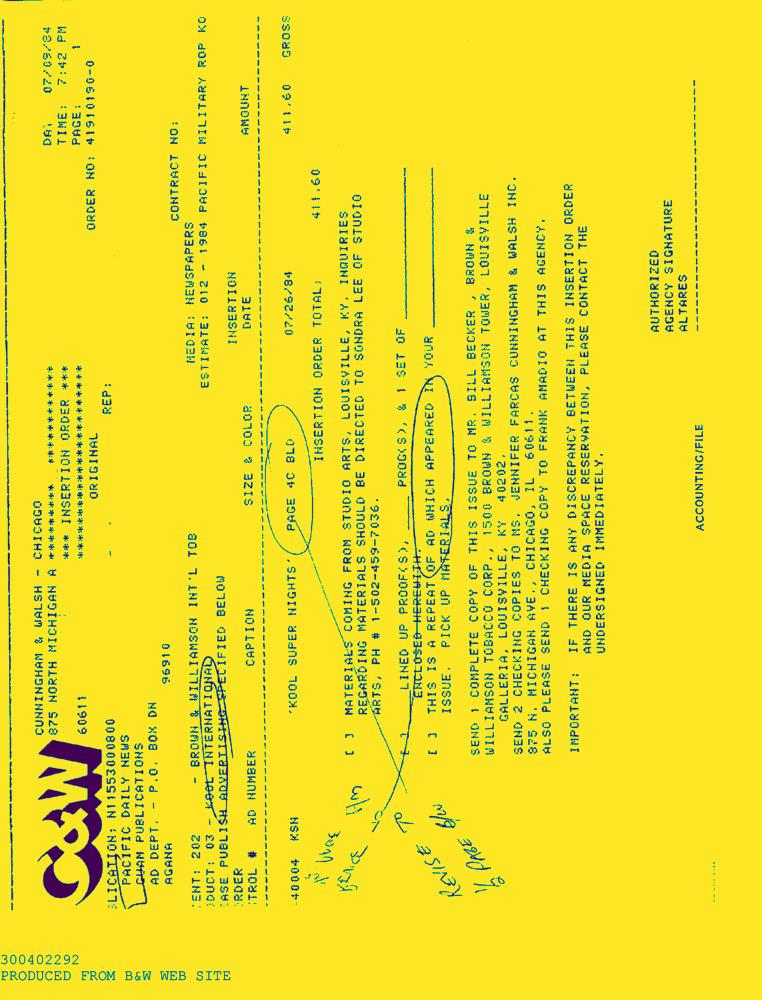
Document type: AD